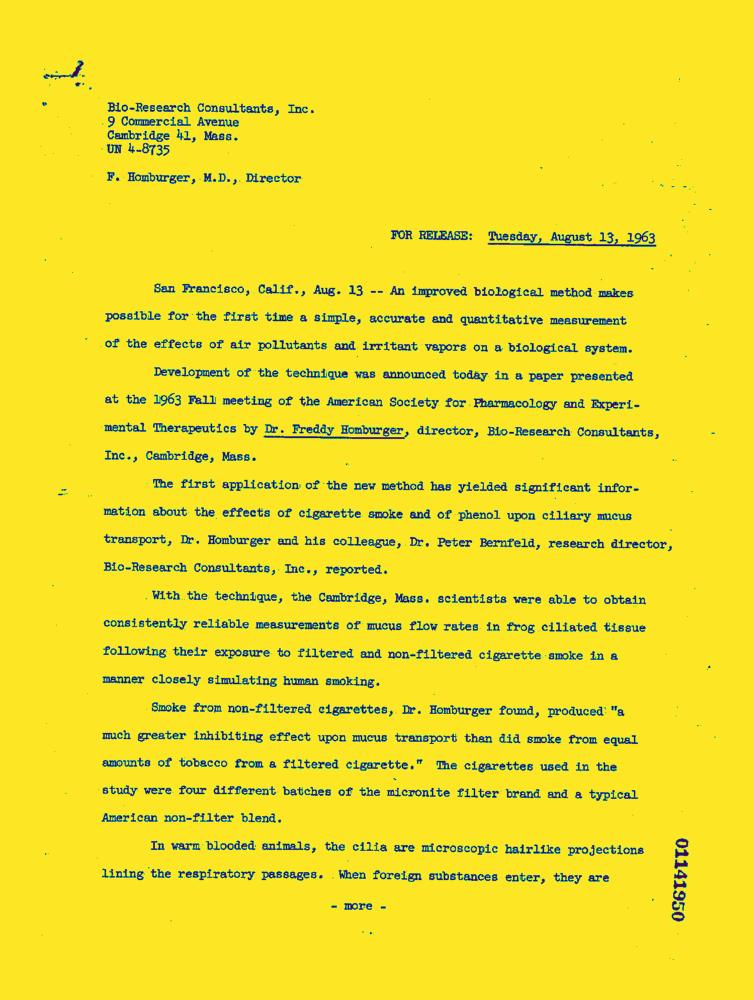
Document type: News-Article